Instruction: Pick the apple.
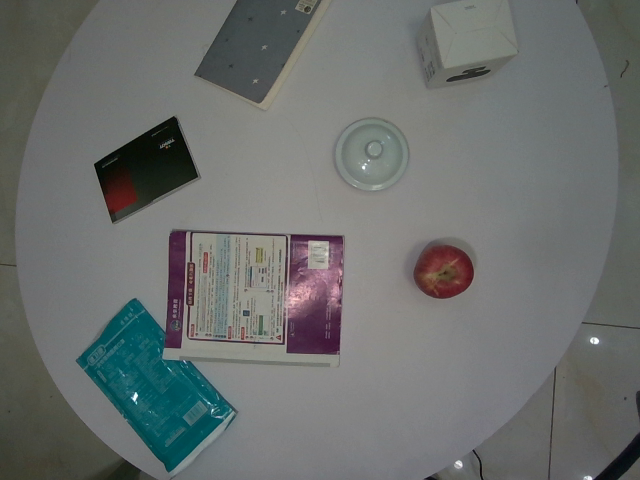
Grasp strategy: vertical